Question: What are the imaging findings?
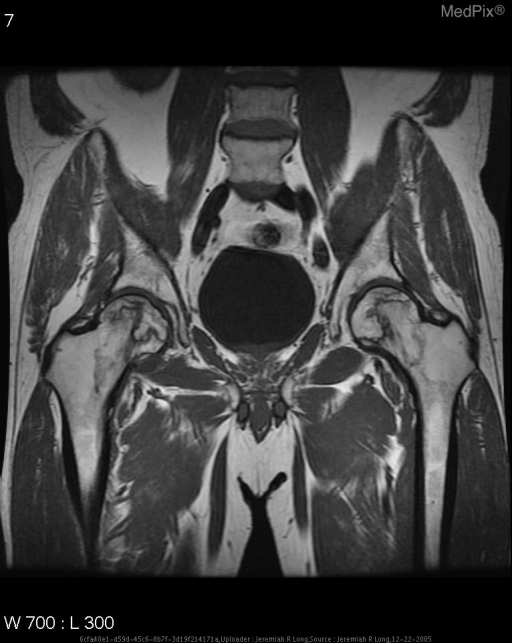
Answer: The imaging shows Frontal radiograph of the pelvis demonstrates central sclerosis of the femoral heads and subtle serpiginous subchondral lucencies.
MR images demonstrate low T1 and high T2 signal in a linear subchondral pattern. Coronal T1 MR image demonstrates low signal in a linear subchondral pattern along both femoral heads..